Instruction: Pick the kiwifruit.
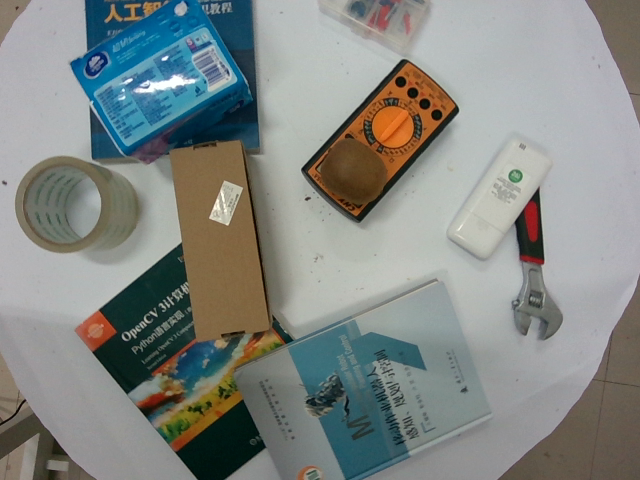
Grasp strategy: vertical